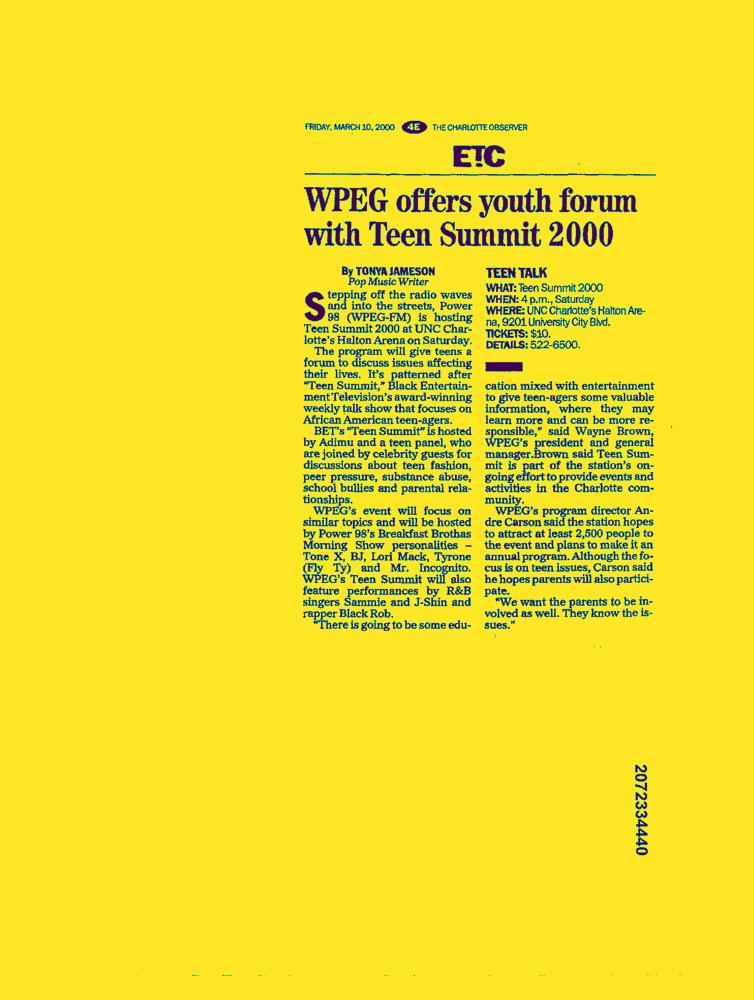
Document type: News-Article